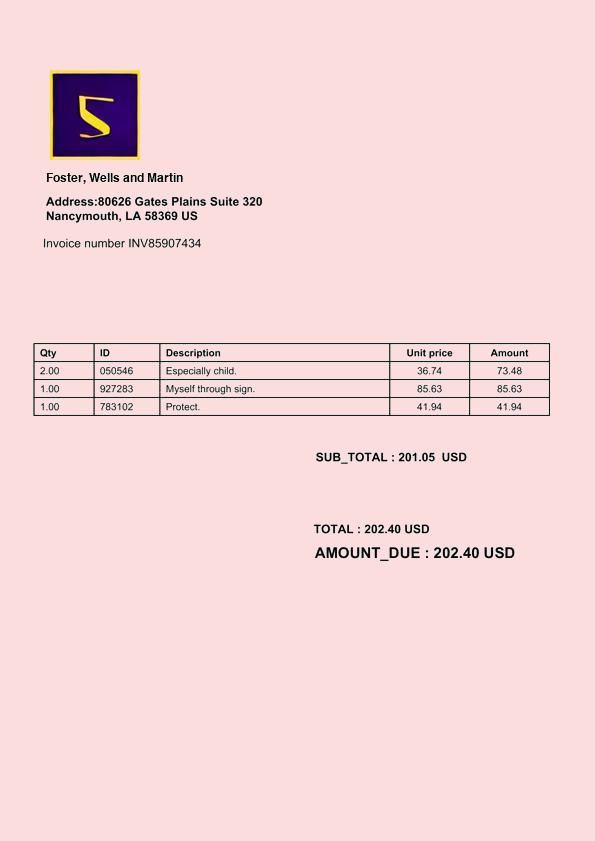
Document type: Invoice